Question: What could the diagnosis suggest?
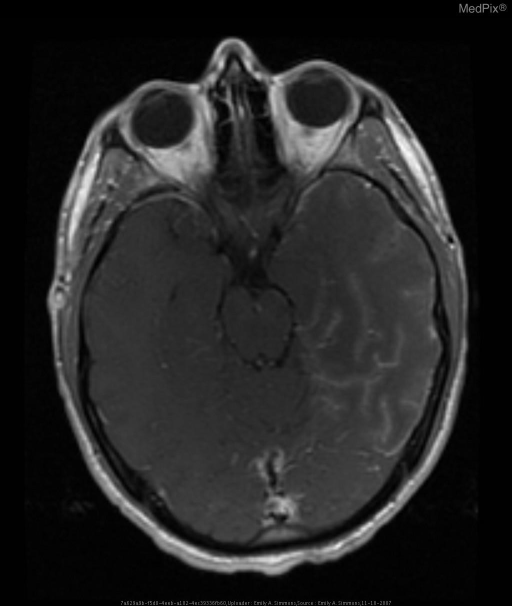
Answer: The possible diagnosis includes HSV encephalitis
VZV encephalitis
HHV-6 encephalitis
EBV encephalitis
vasculitis
syphilis
tuberculous meningitis
WNV.